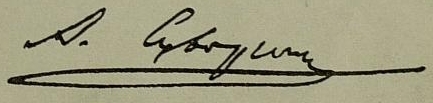
Signature of: aleksey suvorin